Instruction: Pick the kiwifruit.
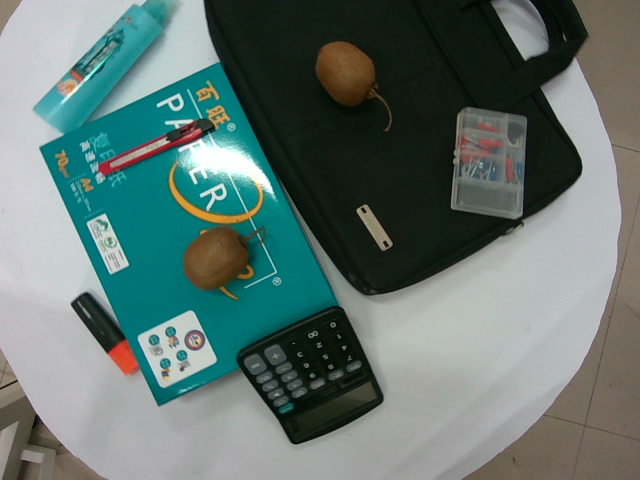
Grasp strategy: vertical